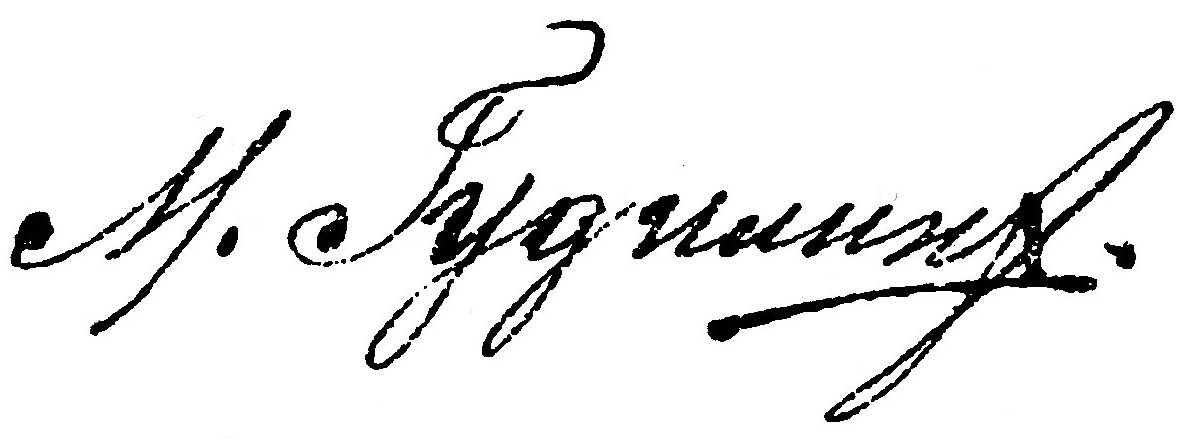
Signature of: maksim gudilin